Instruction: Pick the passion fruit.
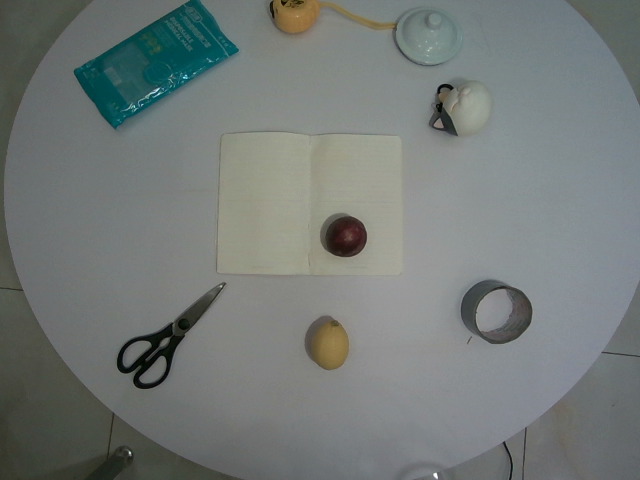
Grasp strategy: vertical